Question: What appears to be the issue?
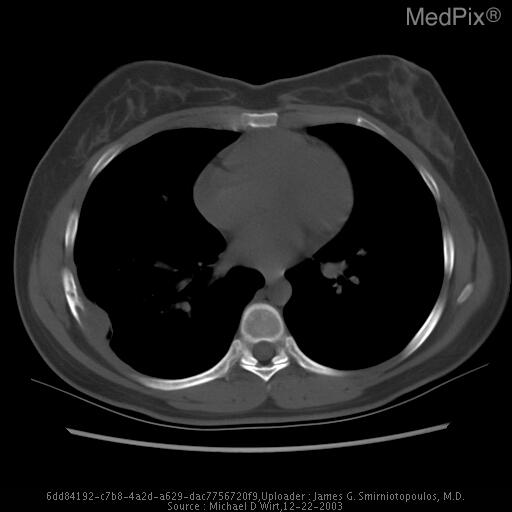
Answer: The findings suggest PA image of the chest demonstrates increased density in soft tissure and subtle bony lytic lesion on right seventh rib. Upon further evaluation, CT images of the chest demonstrate bony destruction of the posterior/lateral aspect of the right seventh rib, with an associated soft tissue mass, which extends into the right lower lobe.. A non-contrast axial CT image of the chest in Bone window demonstrate bony destruction of the posterior/lateral aspect of the right seventh rib, with an associated soft tissue mass, which extends into the right lower lobe.. The patient might have a history of 23 y/o female with 6-week history of right sided chest pain.  No history of trauma..